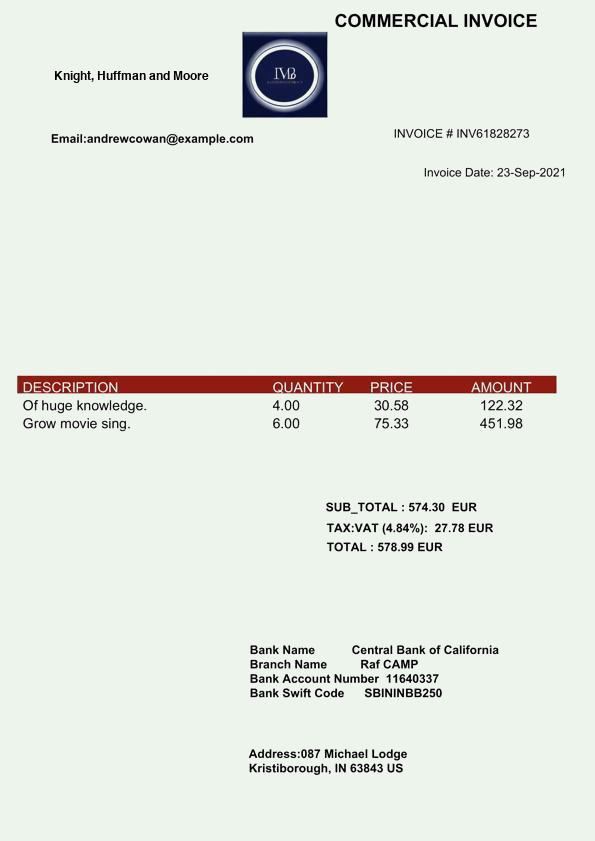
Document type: Invoice